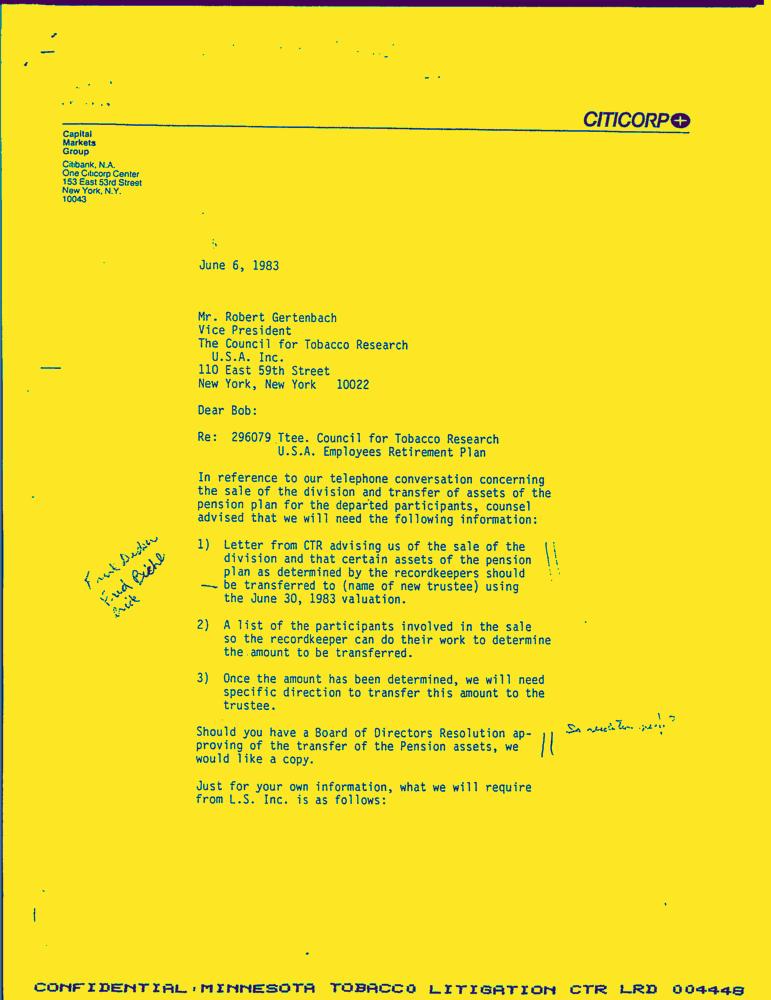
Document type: Letter-Doc